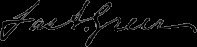
Signature of: james a greer